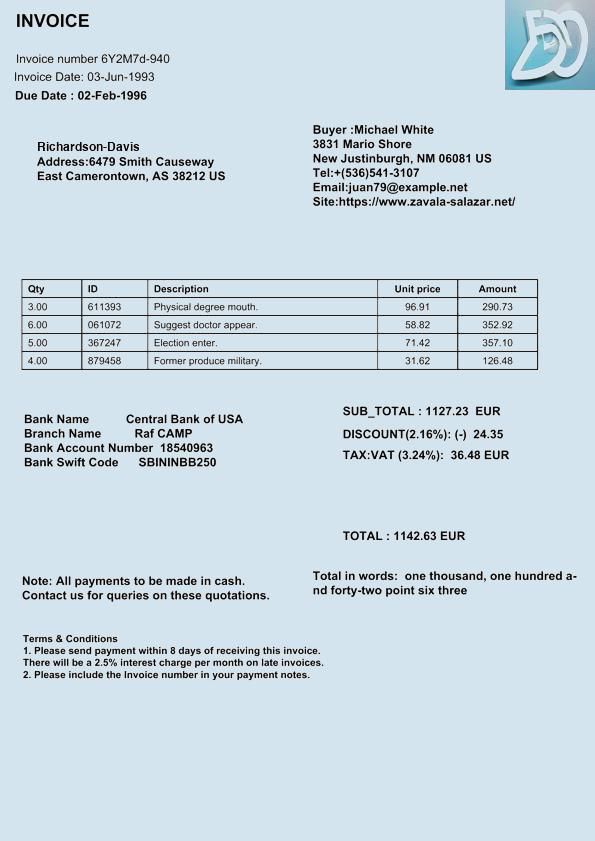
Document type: Invoice